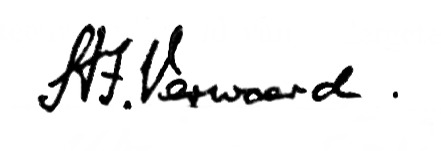
Signature of: hendrik frensch verwoerd